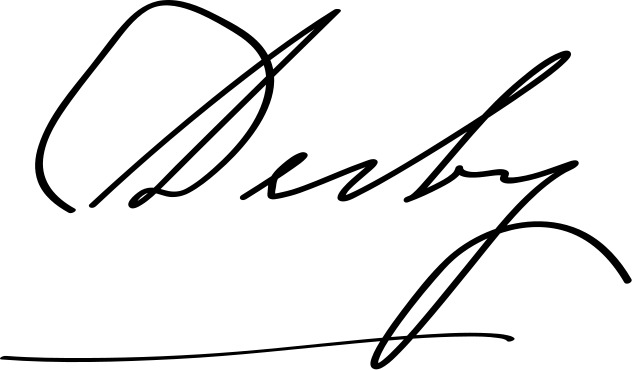
Signature of: edward smith stanley 14th earl of derby